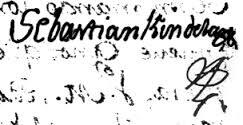
Signature of: sebastián kindelán y o regan